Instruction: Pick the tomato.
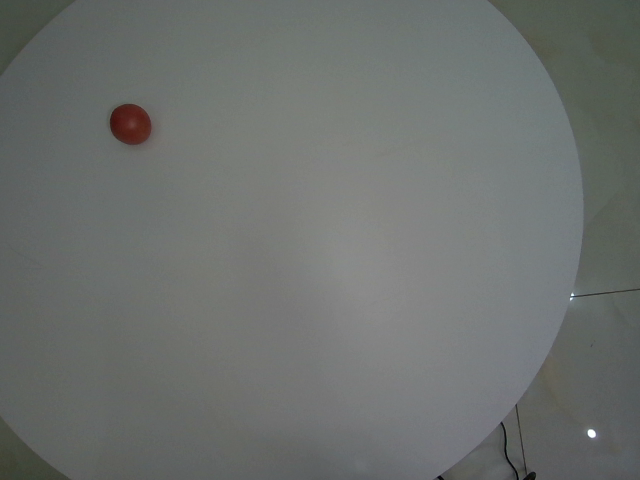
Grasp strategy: vertical